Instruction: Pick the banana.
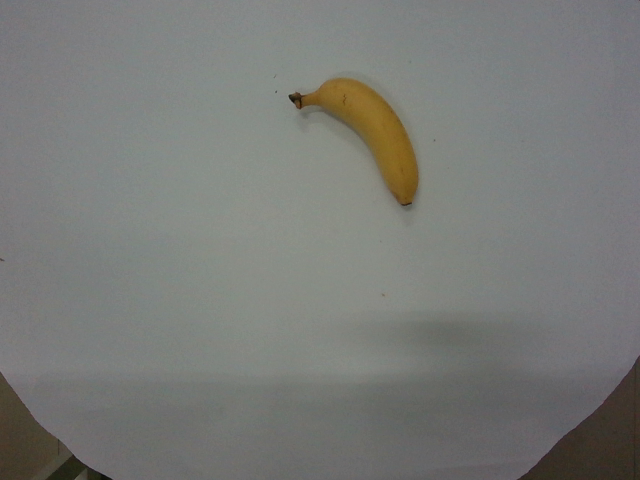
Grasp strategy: vertical